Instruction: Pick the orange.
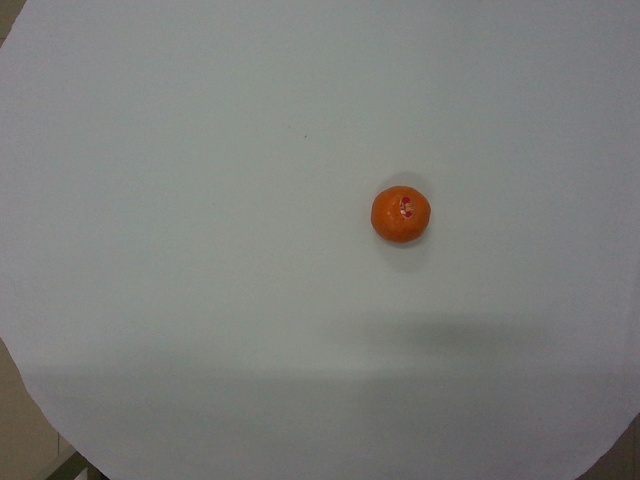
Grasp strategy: vertical